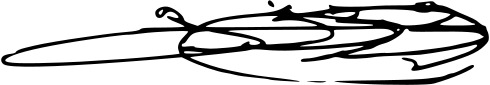
Signature of: giorgi ugulava